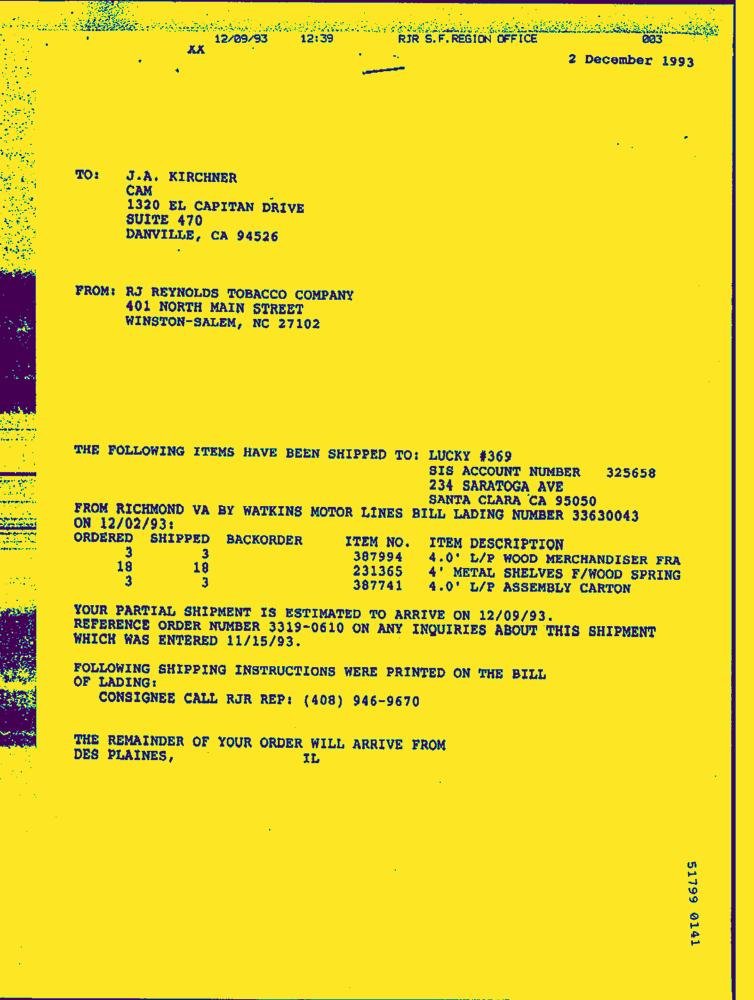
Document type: Letter-Doc